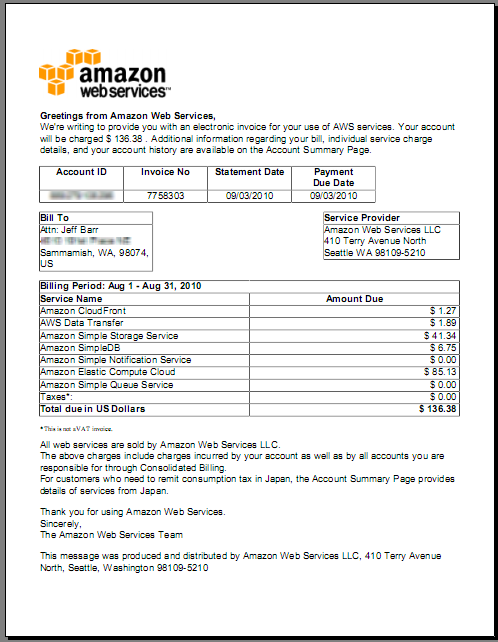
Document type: Invoice